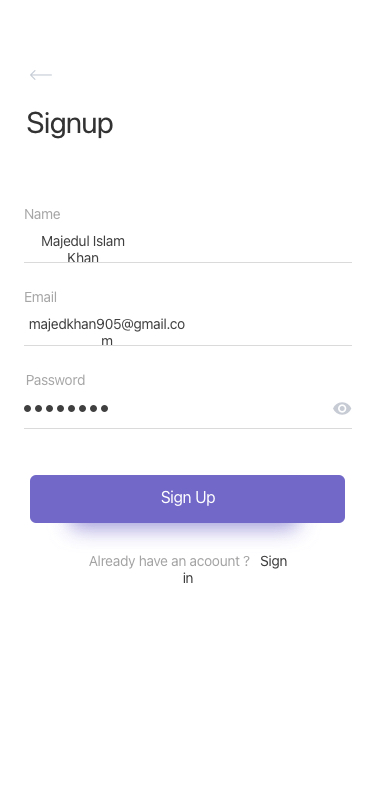
Text in this UI design:
Signup
Sign Up
Email
majedkhan905@gmail.com
Name
Majedul Islam Khan
Password
Already have an acoount ?   Sign in